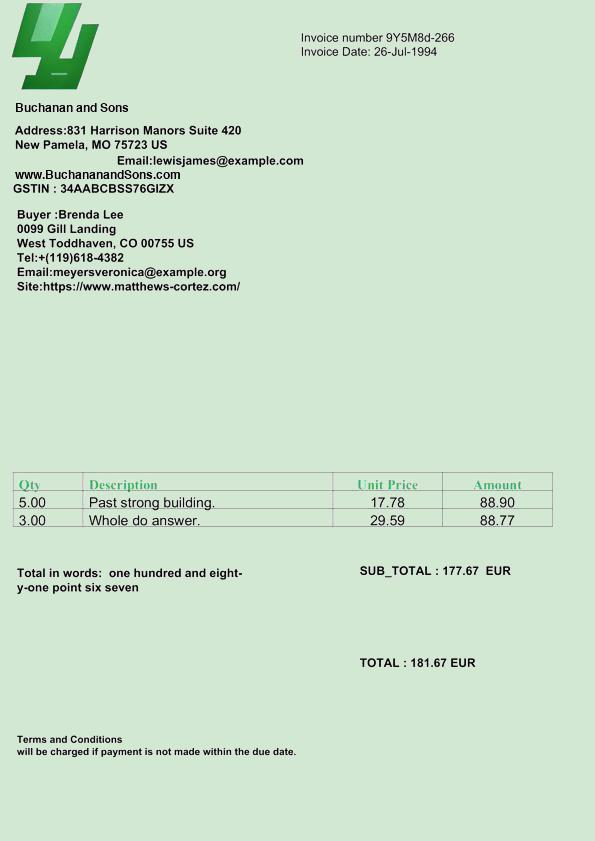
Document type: Invoice